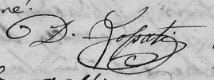
Signature of: dominique fossati